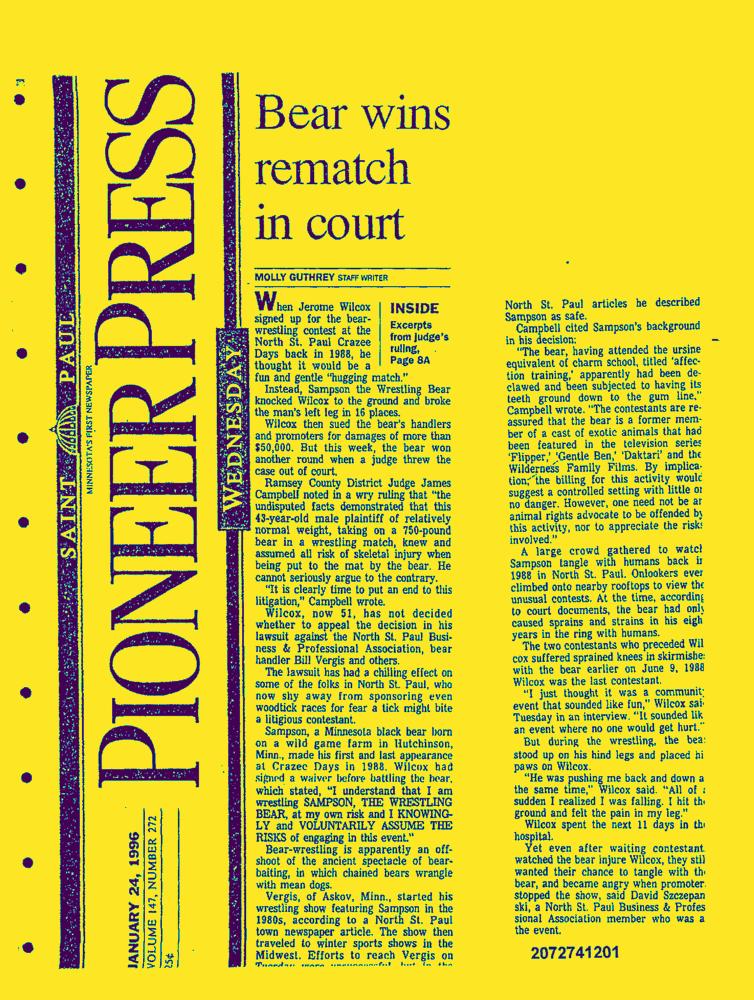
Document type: News-Article